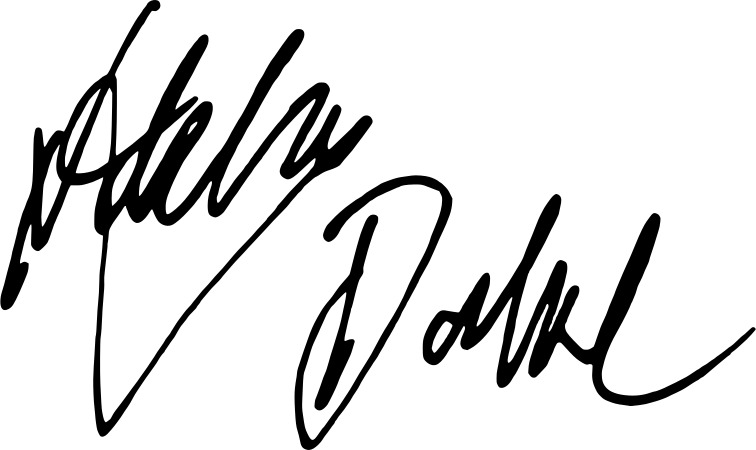
Signature of: niklas darke